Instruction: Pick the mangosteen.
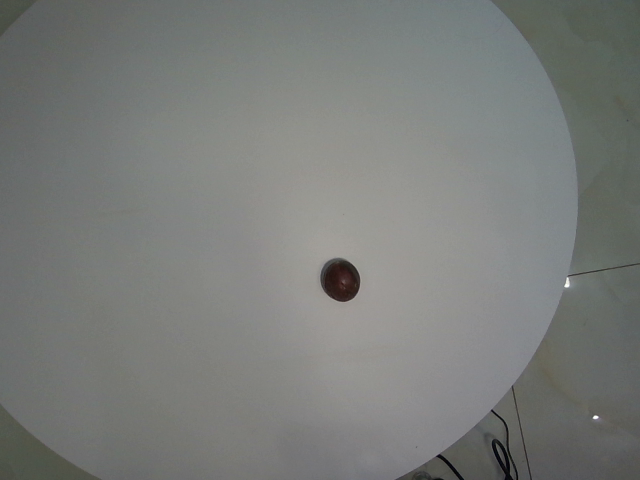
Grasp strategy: vertical